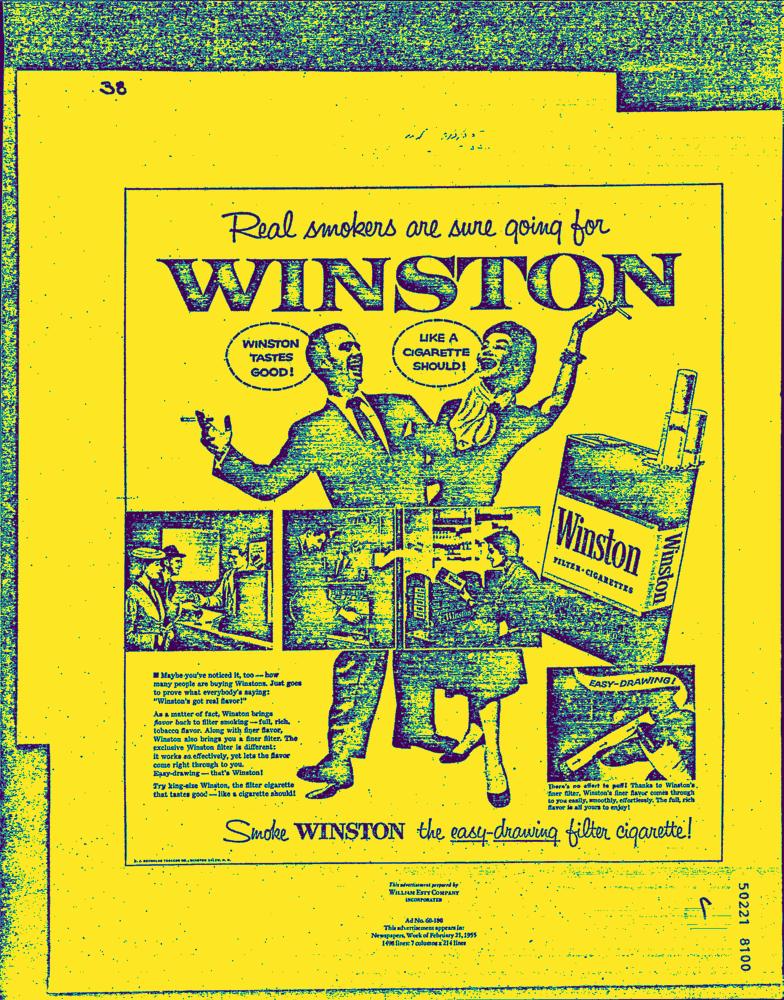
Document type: AD